Question: Talk about the condition:
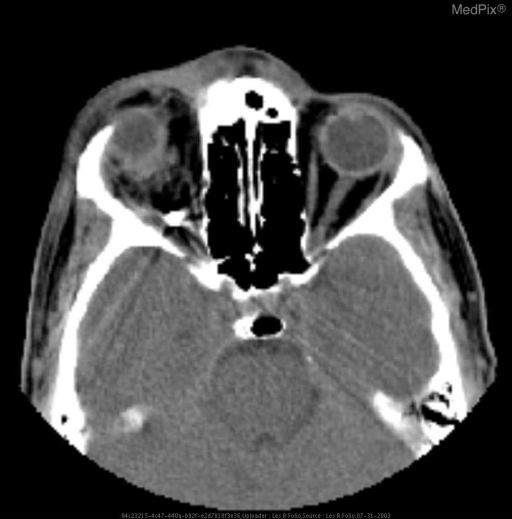
Answer: The disease is discussed as: The second cranial nerve, responsible for the special sensation of sight, is the optic nerve. This is not really a "nerve", but is actually a post-synaptic
white-matter tract that connects the retinal ganglion cells to the occipital (visual) cortex, via the chiasm, lateral geniculate body, and the optic radiations.

The optic nerve is clinically tested by looking for reactivity to light, followed by testing of the visual fields - either at the bedside or using test equipment.

Both pupils should react (constrict) when light is shone in either eye.

Many diseases may affect the Optic nerve, including demyelination (Multiple Sclerosis), orbital inflammation (infection and non-infectious), and trauma.

Clinical Eye Exam Simulator:
http://rad.usuhs.mil/rad/eye_simulator/eyesimulator.html

Labled normal image:  http://rad.usuhs.mil/rad/radbrowser2/head/CT/hn046.html